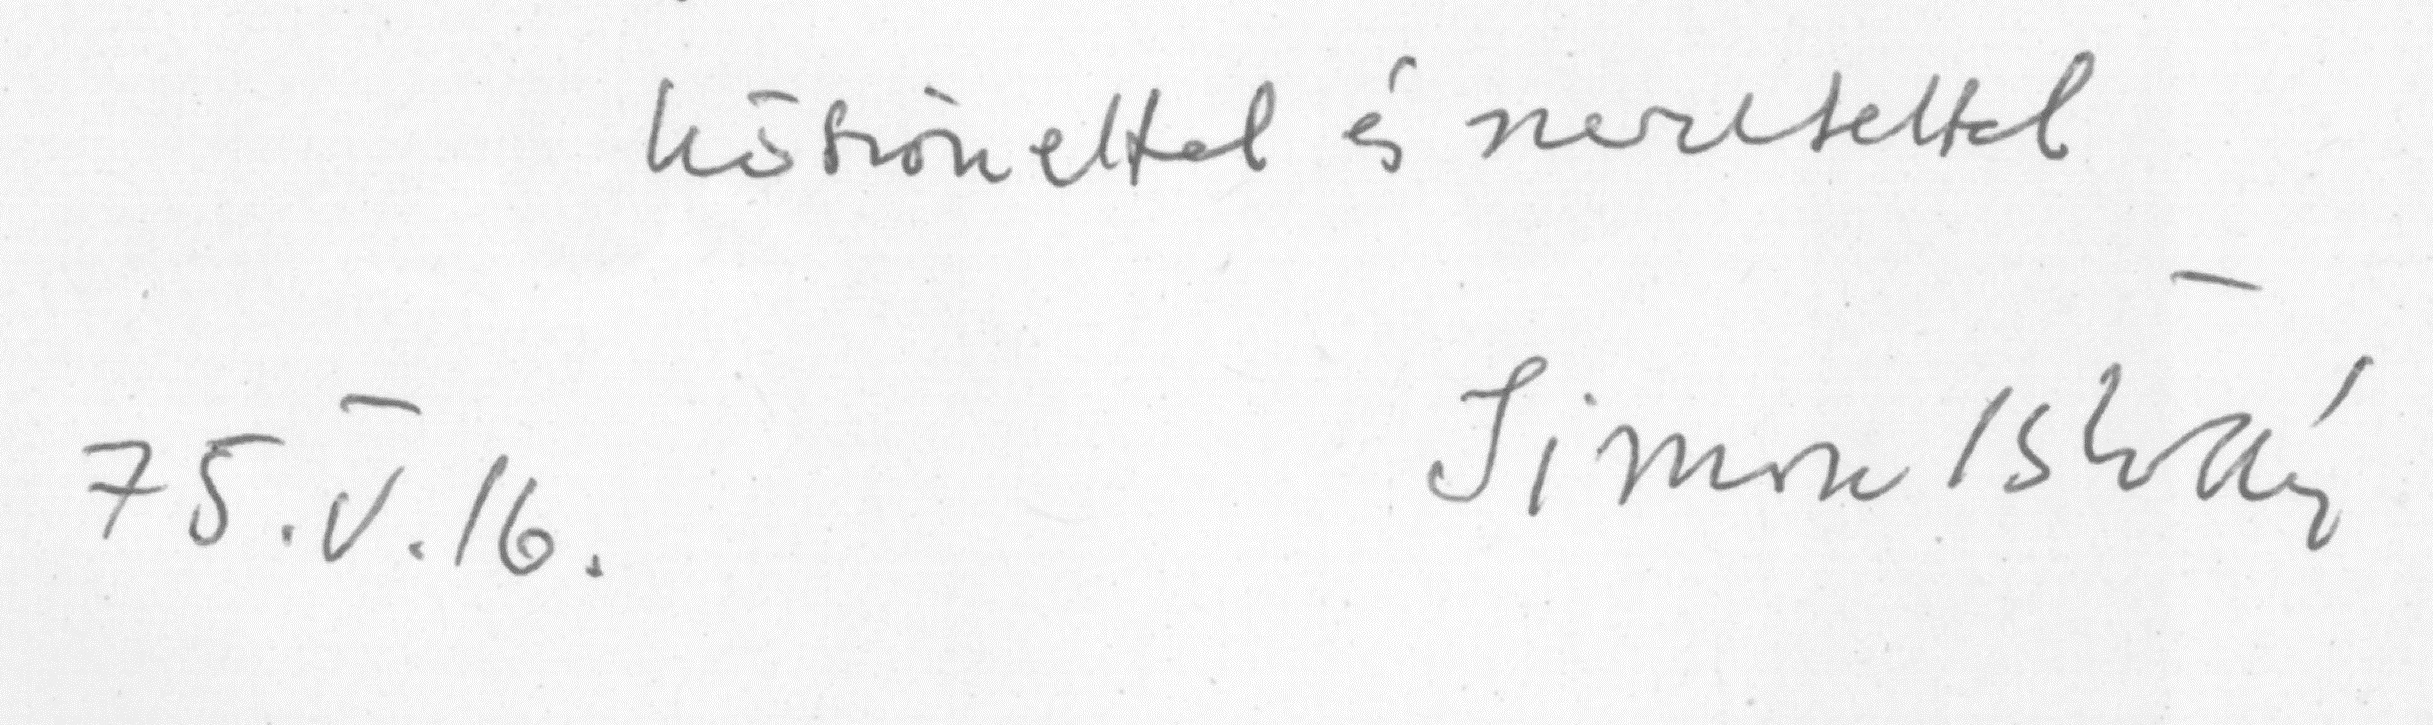
Signature of: istván simon